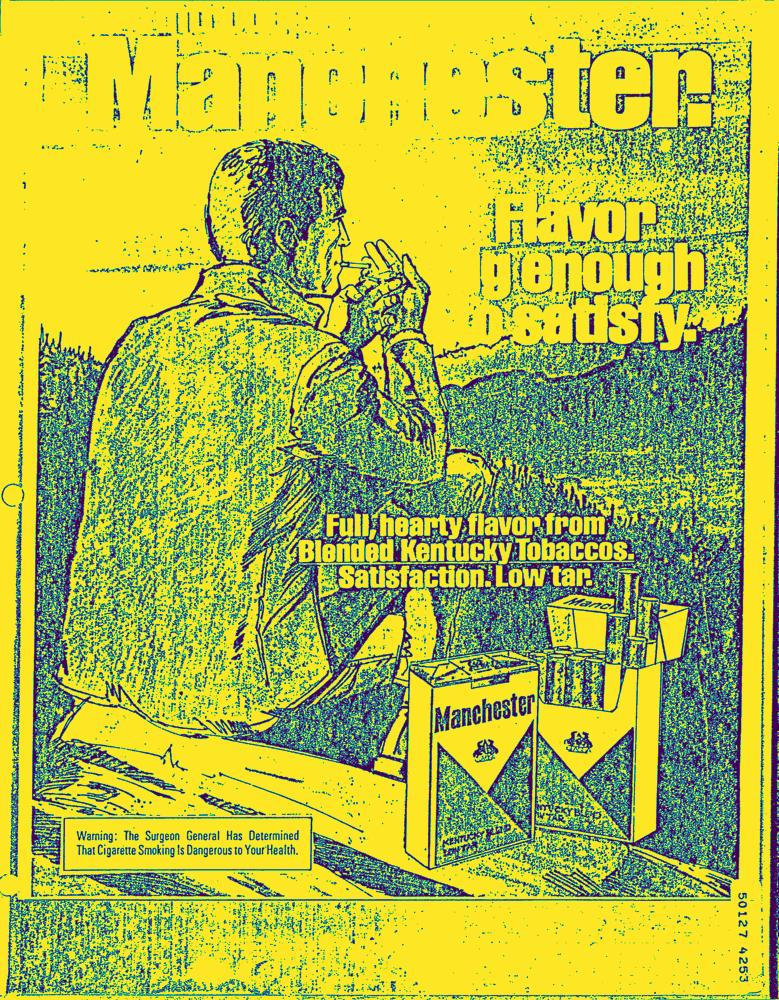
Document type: AD